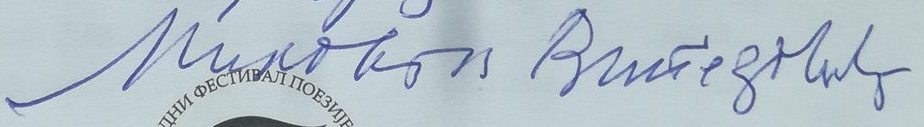
Signature of: milovan vitezović